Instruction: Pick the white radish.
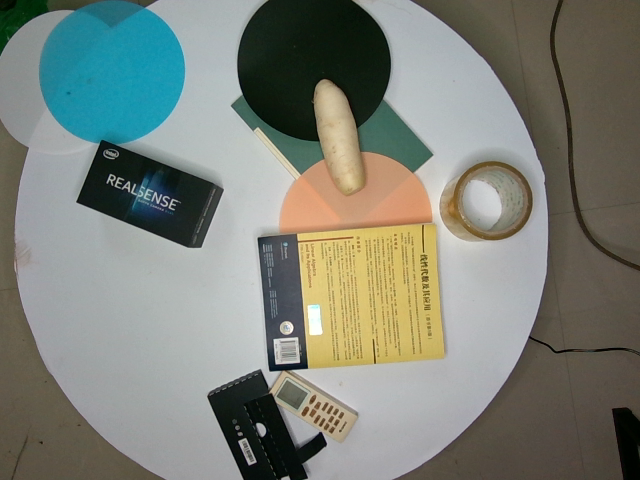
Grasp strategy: vertical